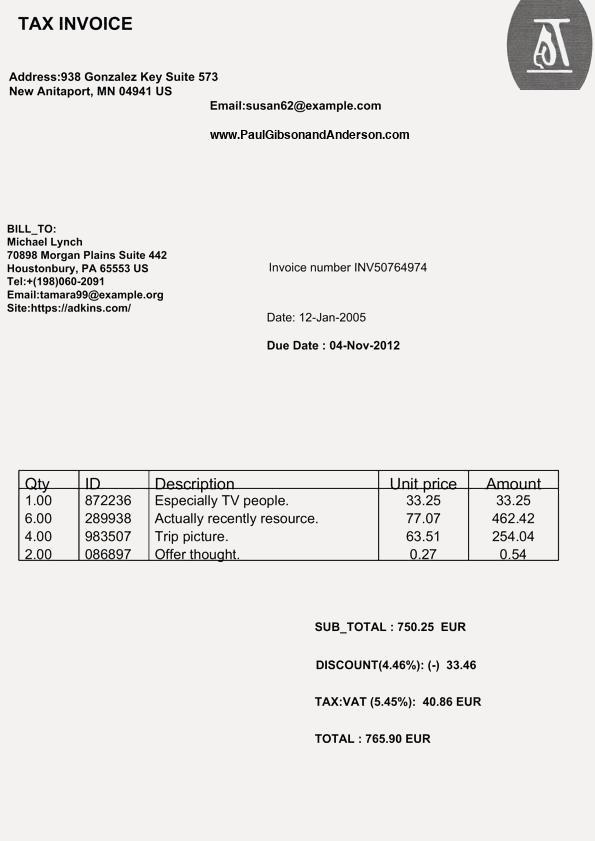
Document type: Invoice